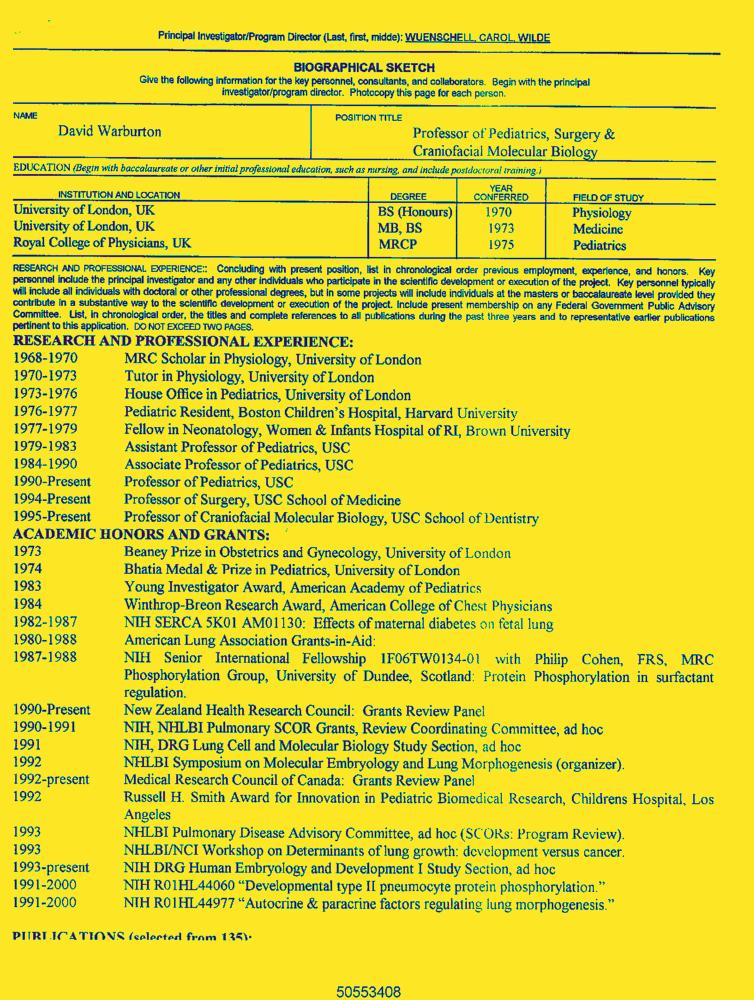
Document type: Resume-Doc